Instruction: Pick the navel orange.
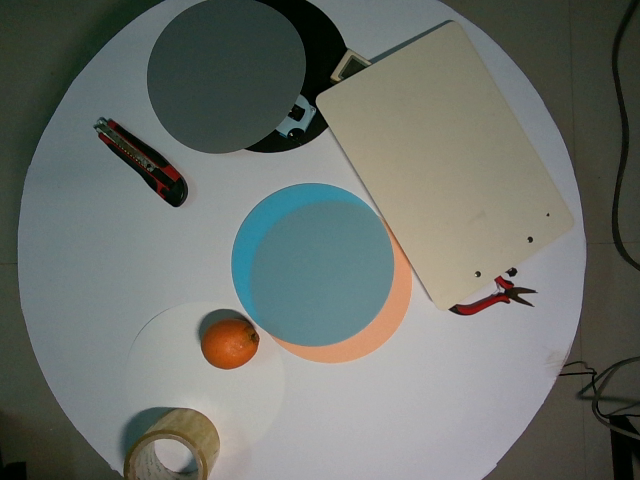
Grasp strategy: vertical